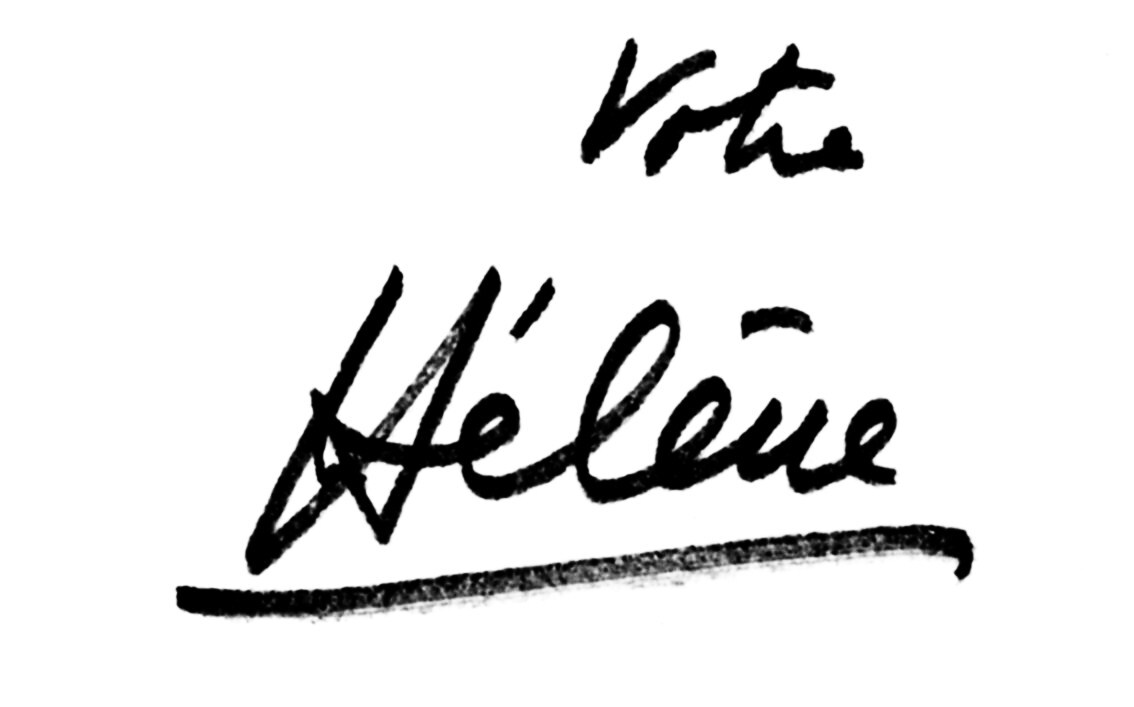
Signature of: hélène parmelin